Question: What is the potential diagnosis?
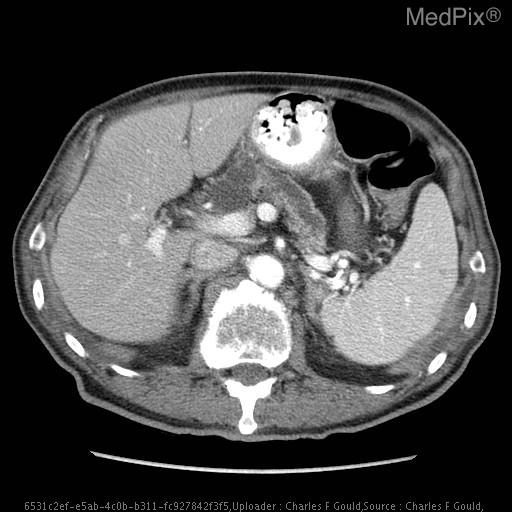
Answer: The possible diagnosis includes •  Chronic pancreatitis
•  Pancreatic pseudocyst
•  Mucinous cystic neoplasm
•  Serous cystadenoma.